Question: Which state is mentioned in the document?
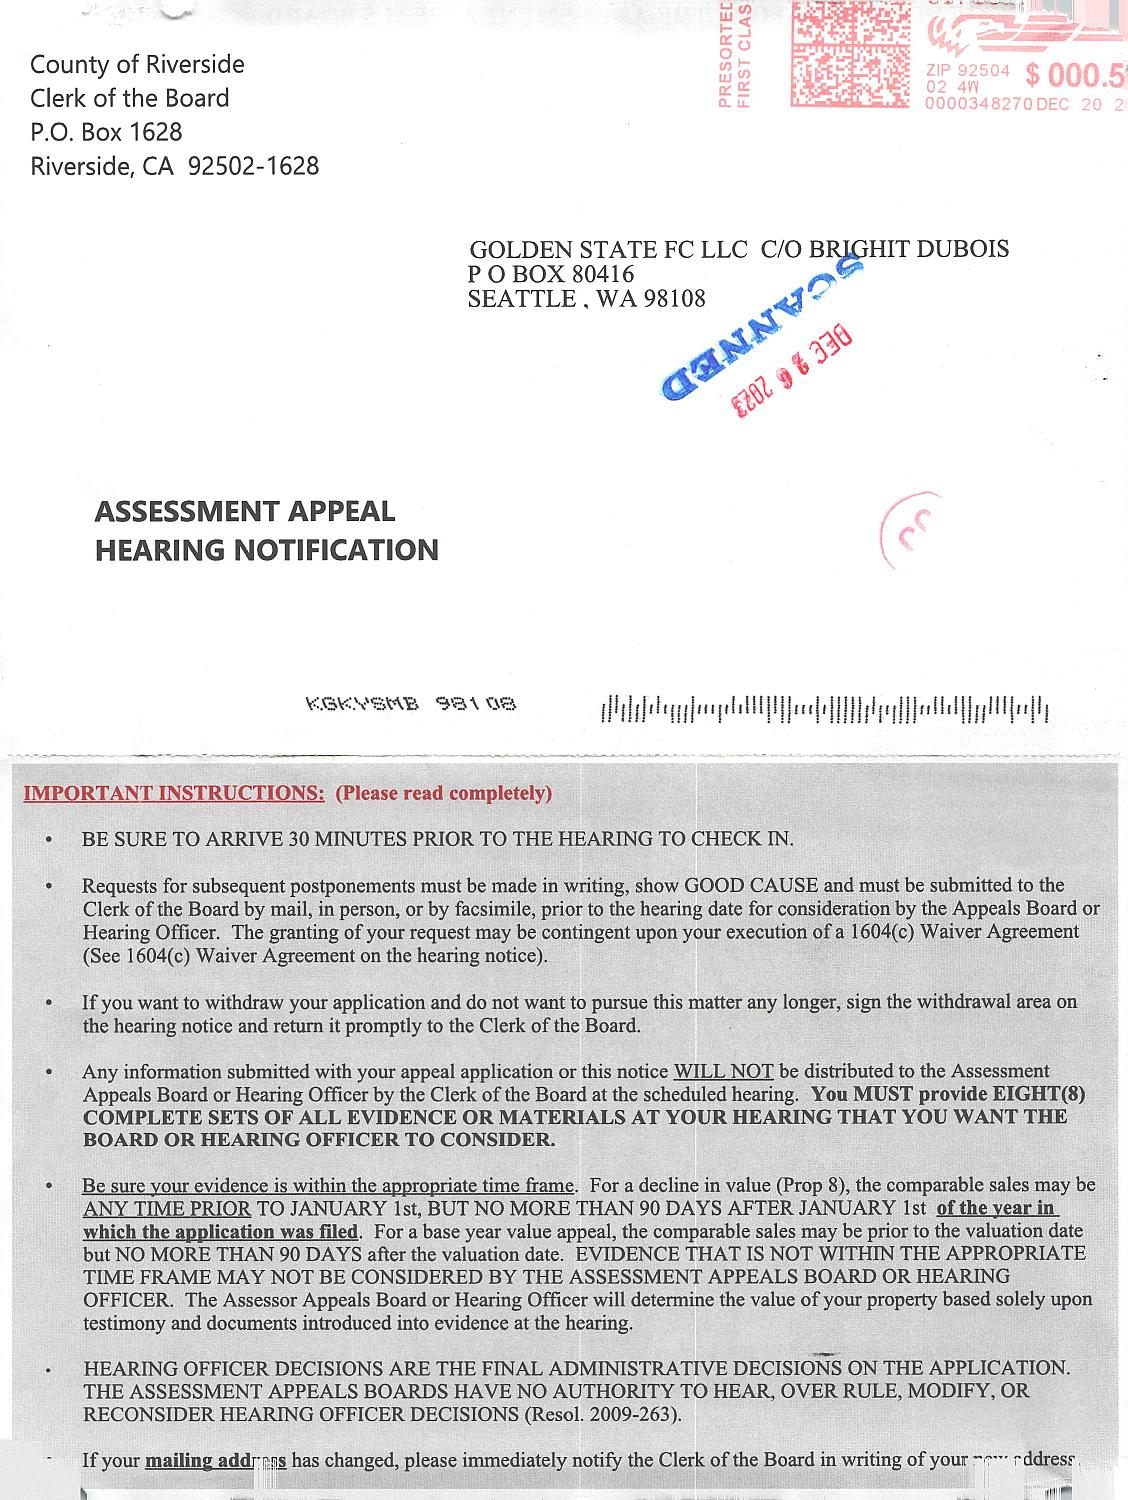
Answer: "CA"